Patient: Male, age 41
A 41 year old gentleman presented to the Emergency Department of a General Hospital complaining of sudden onset left sided chest pain. He has no past medical or surgical history. He is a smoker with a 25 pack year history.
Chest radiograph was reported as a large left sided pneumothorax. This was treated with insertion of a 28 Fr chest drain. Due to the acute presentation with significant respiratory sepsis, it was not possible to perform valid pulmonary function tests on this patient. During his hospital stay, he continued to have a significant air leak and his lung failed to re-expand fully.
On day 7 of admission, he spiked a temperature of 38.2  C and became septic. His chest radiograph showed a left sided pleural effusion raising the suspicion of an empyema. Sampling of his pleural fluid was turbid looking with a pH of 6.96. He was subsequently referred to our tertiary referral centre on day 10 for further management (Fig. 1).
On arrival, the patient was severely dyspnoeic and febrile but otherwise haemodynamically stable. His physical examination was unremarkable apart for decreased air entry to the left lower zone which was dull to percussion.
Hb 12.7 g/dL, WCC 13.9 x 109/L, alpha-1 antitrypsin was negative.
CT thorax was performed and reported as a large loculated left sided hydropneumothorax with fluid in the base and large pneumothorax locules/complex bullous lung disease compressing the upper lobe. The right lung was normal. He was commenced on broad spectrum antibiotics - Flucloxacillin, Vancomycin, and Pipperacillin/Tazobactam - as per microbiology advice with minimal improvement (Fig. 2).
We proceeded to perform emergency left posterolateral thoracotomy and decortication with lung volume reduction surgery. Preoperative V/Q testing is not used as a routine preoperative investigation at our institution and thus was not performed. His operative findings showed multiple giant bullae in the upper lobe, and a lower lobe with thick pleura that was decorticated. Note that this patient's preoperative flexible bronchoscopy was normal. Due to significant bullous disease and adhesions due to the empyema, it was considered too risky to perform a thoracoscopic debridement on this patient.
Histopathology report of surgical samples contained a left apical bullae measuring 4.7 x 2 x 1.5 cm and another left lung bullae measuring 11.8 x 6.5 x 3 cm. Microscopic examination of these bullae confirmed large airspaces lined by variably thickened but uniformly fibrotic walls. Decorticated parietal pleura were also sent showing fibrotic and thickened pleura with surface fibrin, mesothelial cell hyperplasia and eosinophils with scattered lymphoid aggregates. There was no evidence of malignancy.
Microbiological examination of the parietal pleura grew coagulase negative staphylococcus bacteria and was negative for acid-alcohol fast bacilli and for mycobacteria TB culture.
The patient's respiratory status significantly improved along with excellent radiological results. He was discharged on day 7 post operatively. Postoperative pulmonary function tests were not performed as the patient's respiratory status was not compromised (Fig. 3).
Keywords: bullae, decortication, emphysema, lung-volume-reduction, thoracic surgery
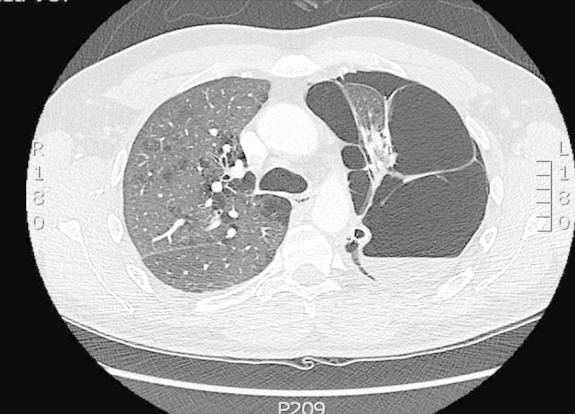
Image caption: CT thorax showing a large left sided hydropneumothorax and giant bullae. Right lung was normal.